Question: What do the imaging results show?
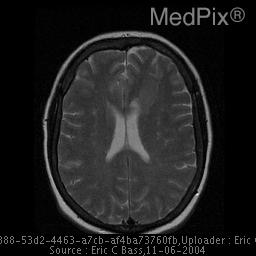
Answer: The imaging shows Broad strip of soft tissue which follows gray matter on all pulse sequences, extending off the left anterior ventricle and into the high left frontal gray matter.  Focal thickening of the cortical gray matter and volume loss is associated. Selected axial T2 image at level of lateral ventricles.  Heterotopic gray matter in the subependymal region of the lateral ventricles. (Supependymal gray matter heterotopia).